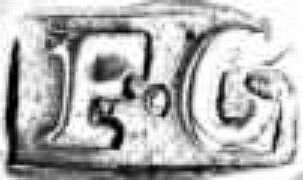
Signature of: francis crump